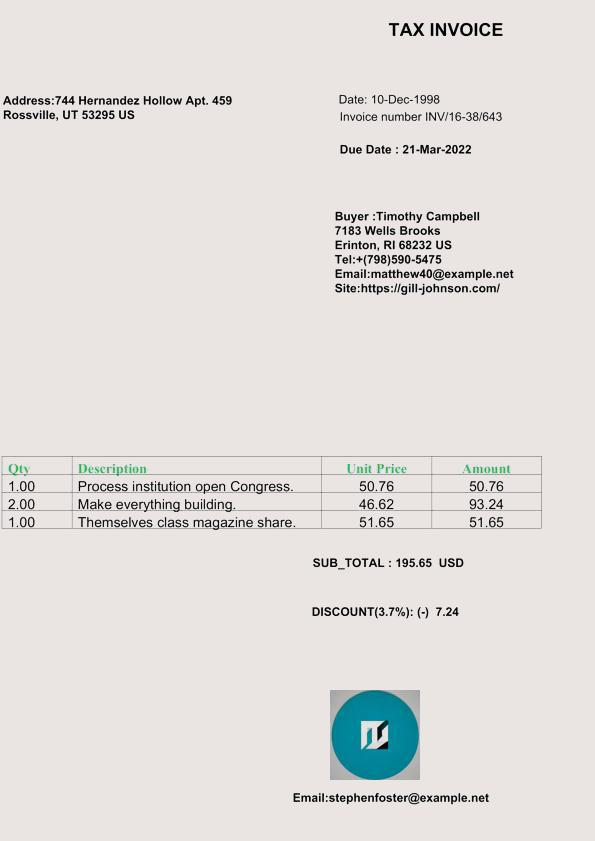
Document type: Invoice